Patient: Female, age 66
A 66-year-old woman who was a non-smoker presented with hemoptysis. She was examined by chest computed tomography (CT), which showed a pyramid-shaped infiltration by pulmonary hemorrhage in S1 of the right upper lobe (Fig. 1). Seven years later, she had a second episode of hemoptysis. Chest CT revealed a 9-mm, well-demarcated, round nodule in S4 of the right middle lobe against a background of interstitial pneumonia (Fig. 2). She was admitted to our hospital for further examination and treatment. Diagnostic sputum cultures showed no findings indicative of a bacterial infection, including TB. Tumor markers, including carcinoembryonic antigen and cytokeratin 19 fragments, were normal. A blood examination showed no evidence of eosinophilia. During 3 months of observation, the mass continued to grow, reaching a size of 11 x 10 x 8 mm. An 18-fluorodeoxyglucose positron emission tomography/computed tomography (18F-FDG PET/CT) scan showed low 18F-FDG uptake by the nodule. The maximum standardized uptake value was 0.94 (Fig. 3). As neither primary lung carcinoma of a particular histological subtype, including mucinous adenocarcinoma, nor a low-grade malignant tumor could be ruled out, a diangnostic wedge resection of the right middle lobe (S4) was performed (Fig. 4). The intraoperative histopathological diagnosis was a benign granuloma without malignant cells. The postoperative histopathological diagnosis was granuloma with pulmonary dirofiliasis (Fig. 5). The patient's postoperative clinical course was good, and she was discharged on postoperative day 6.
Keywords: interstitial pneumonia, primary lung carcinoma, pulmonary dirofilariasis
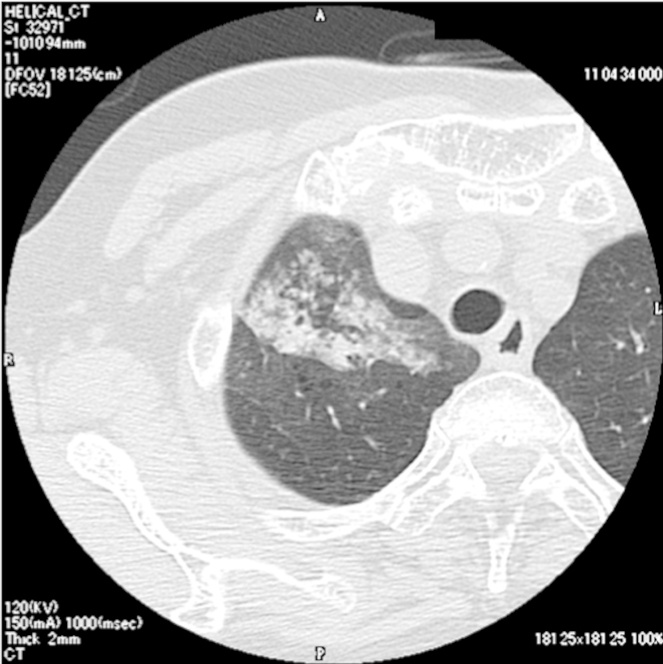
Image caption: Chest computed tomography (CT) images show a pulmonary hemorrhage spreading radially in the right upper lobe.